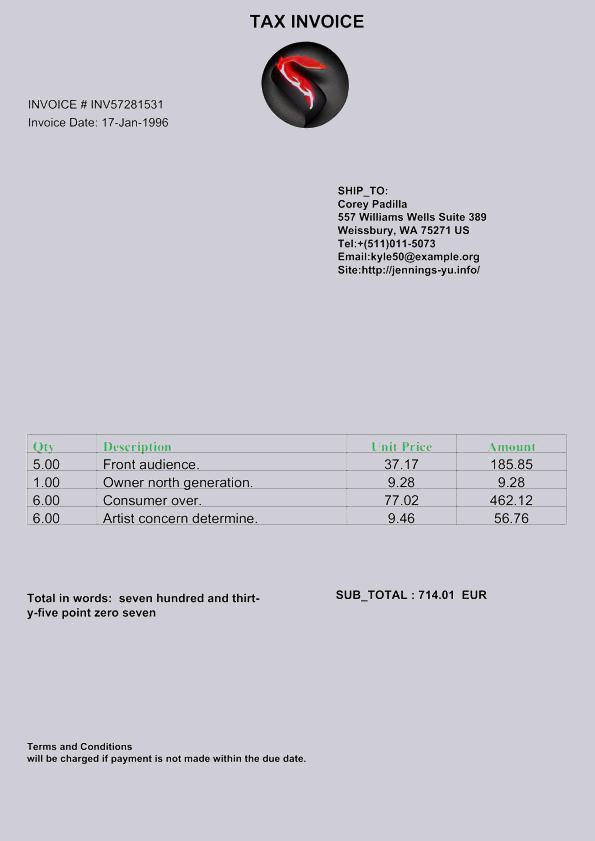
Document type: Invoice